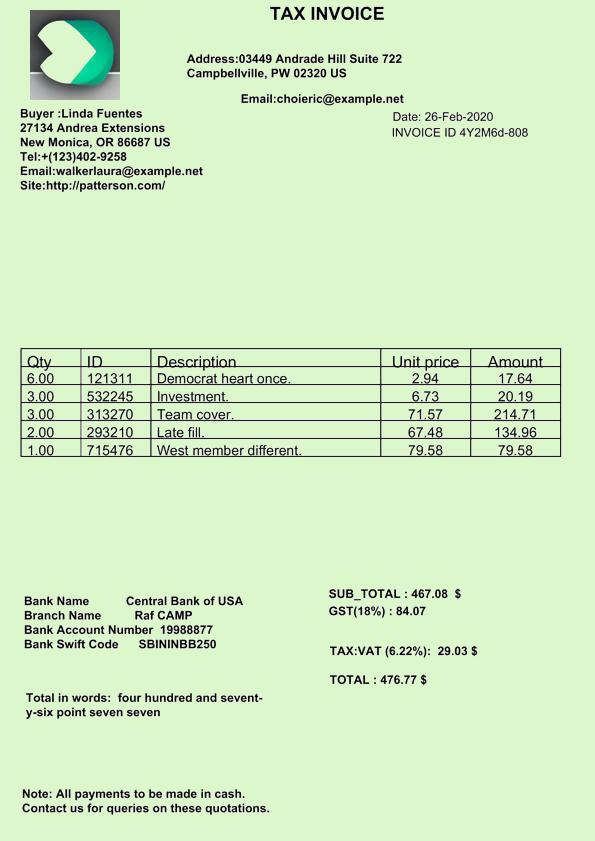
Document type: Invoice